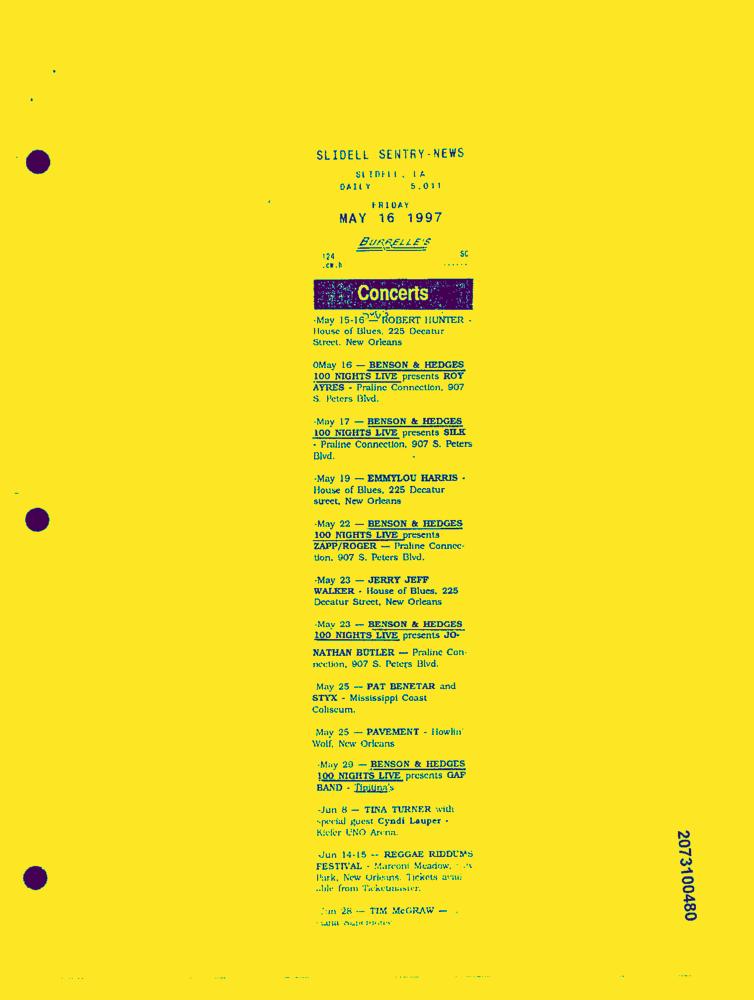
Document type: News-Article